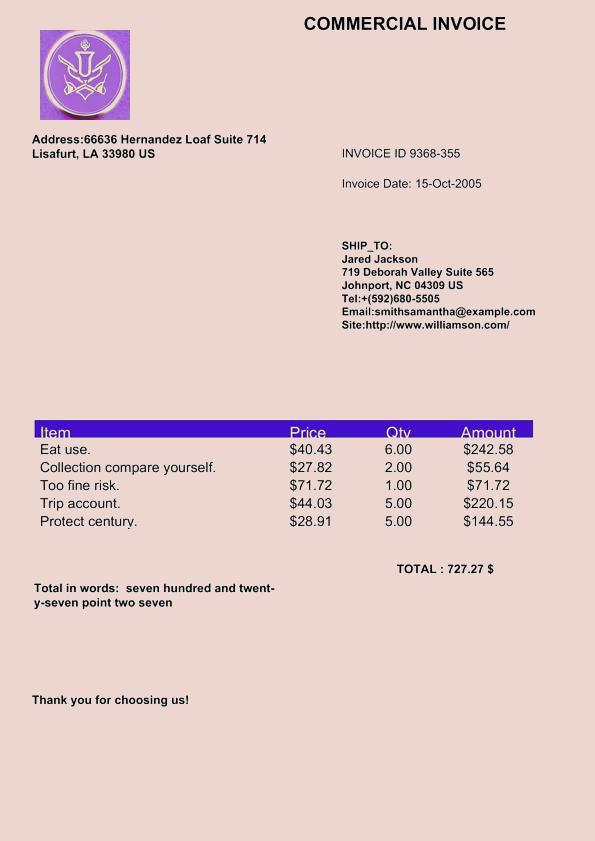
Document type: Invoice